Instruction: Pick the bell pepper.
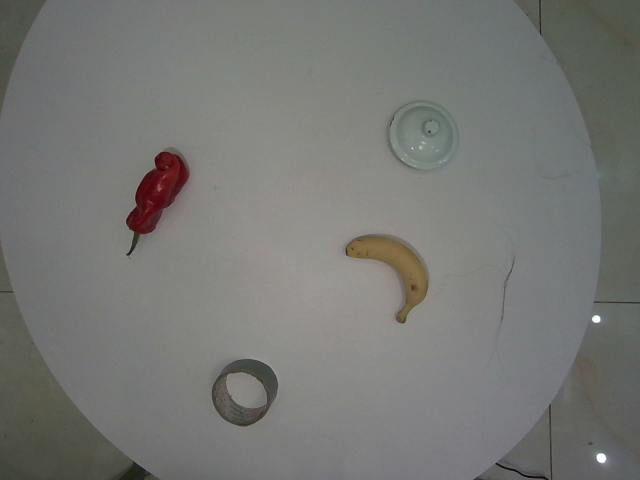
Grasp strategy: vertical